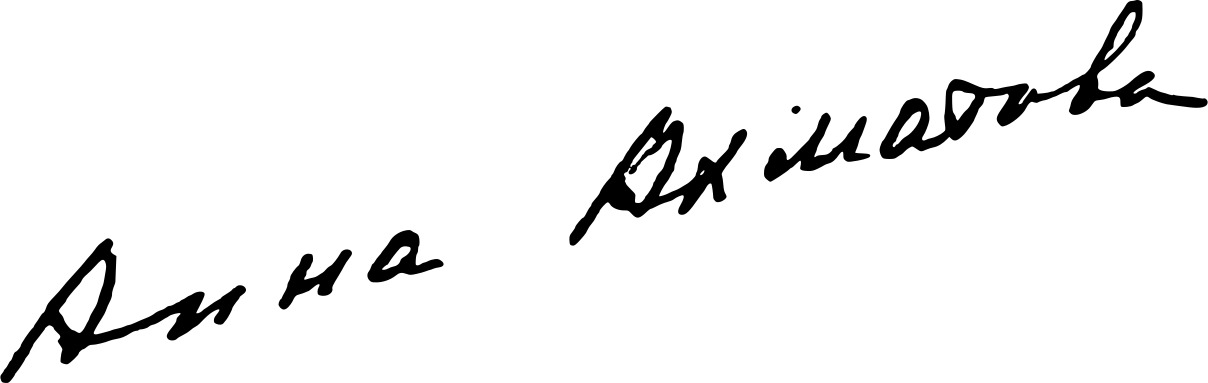
Signature of: anna akhmatova